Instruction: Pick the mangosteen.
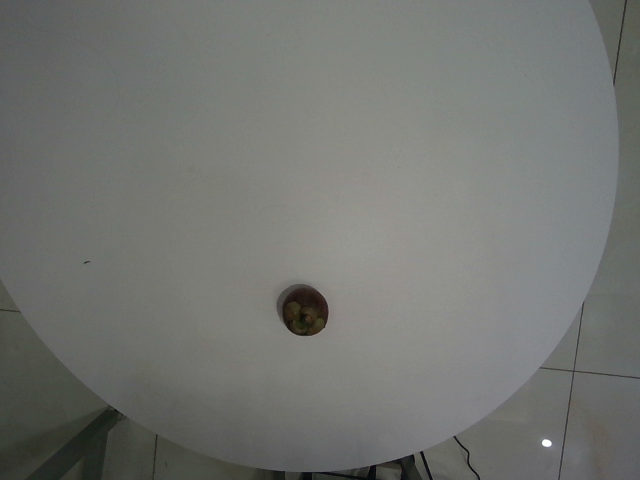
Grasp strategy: vertical